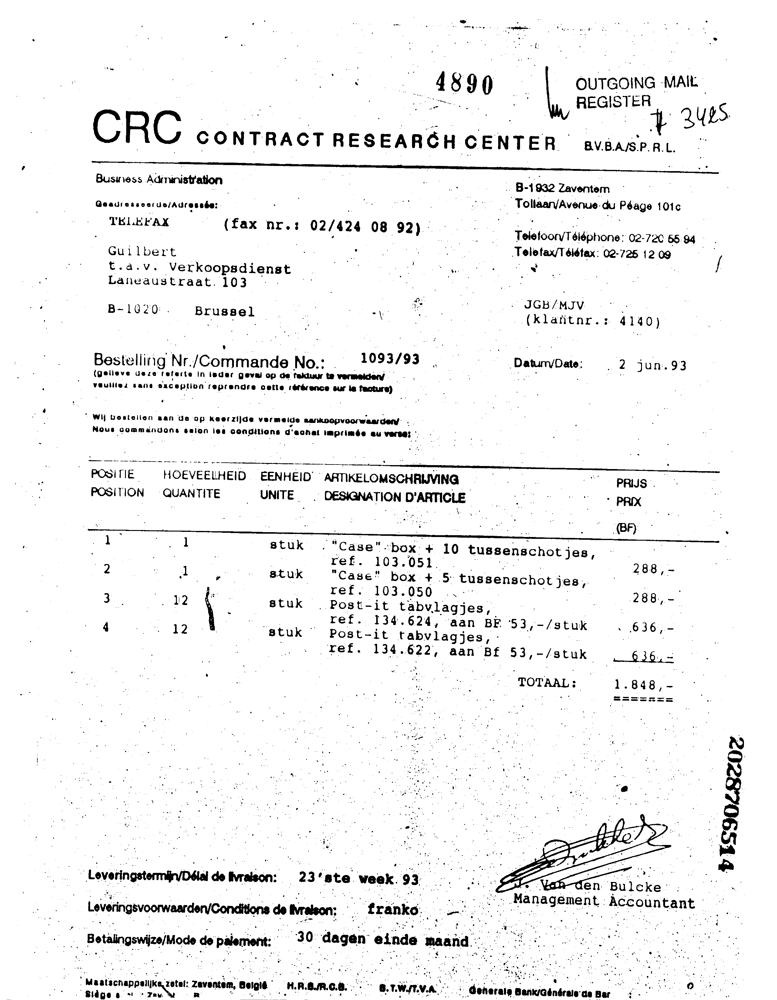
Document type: Invoice